Question: What type of tax is indicated in the document, personal property or real estate?
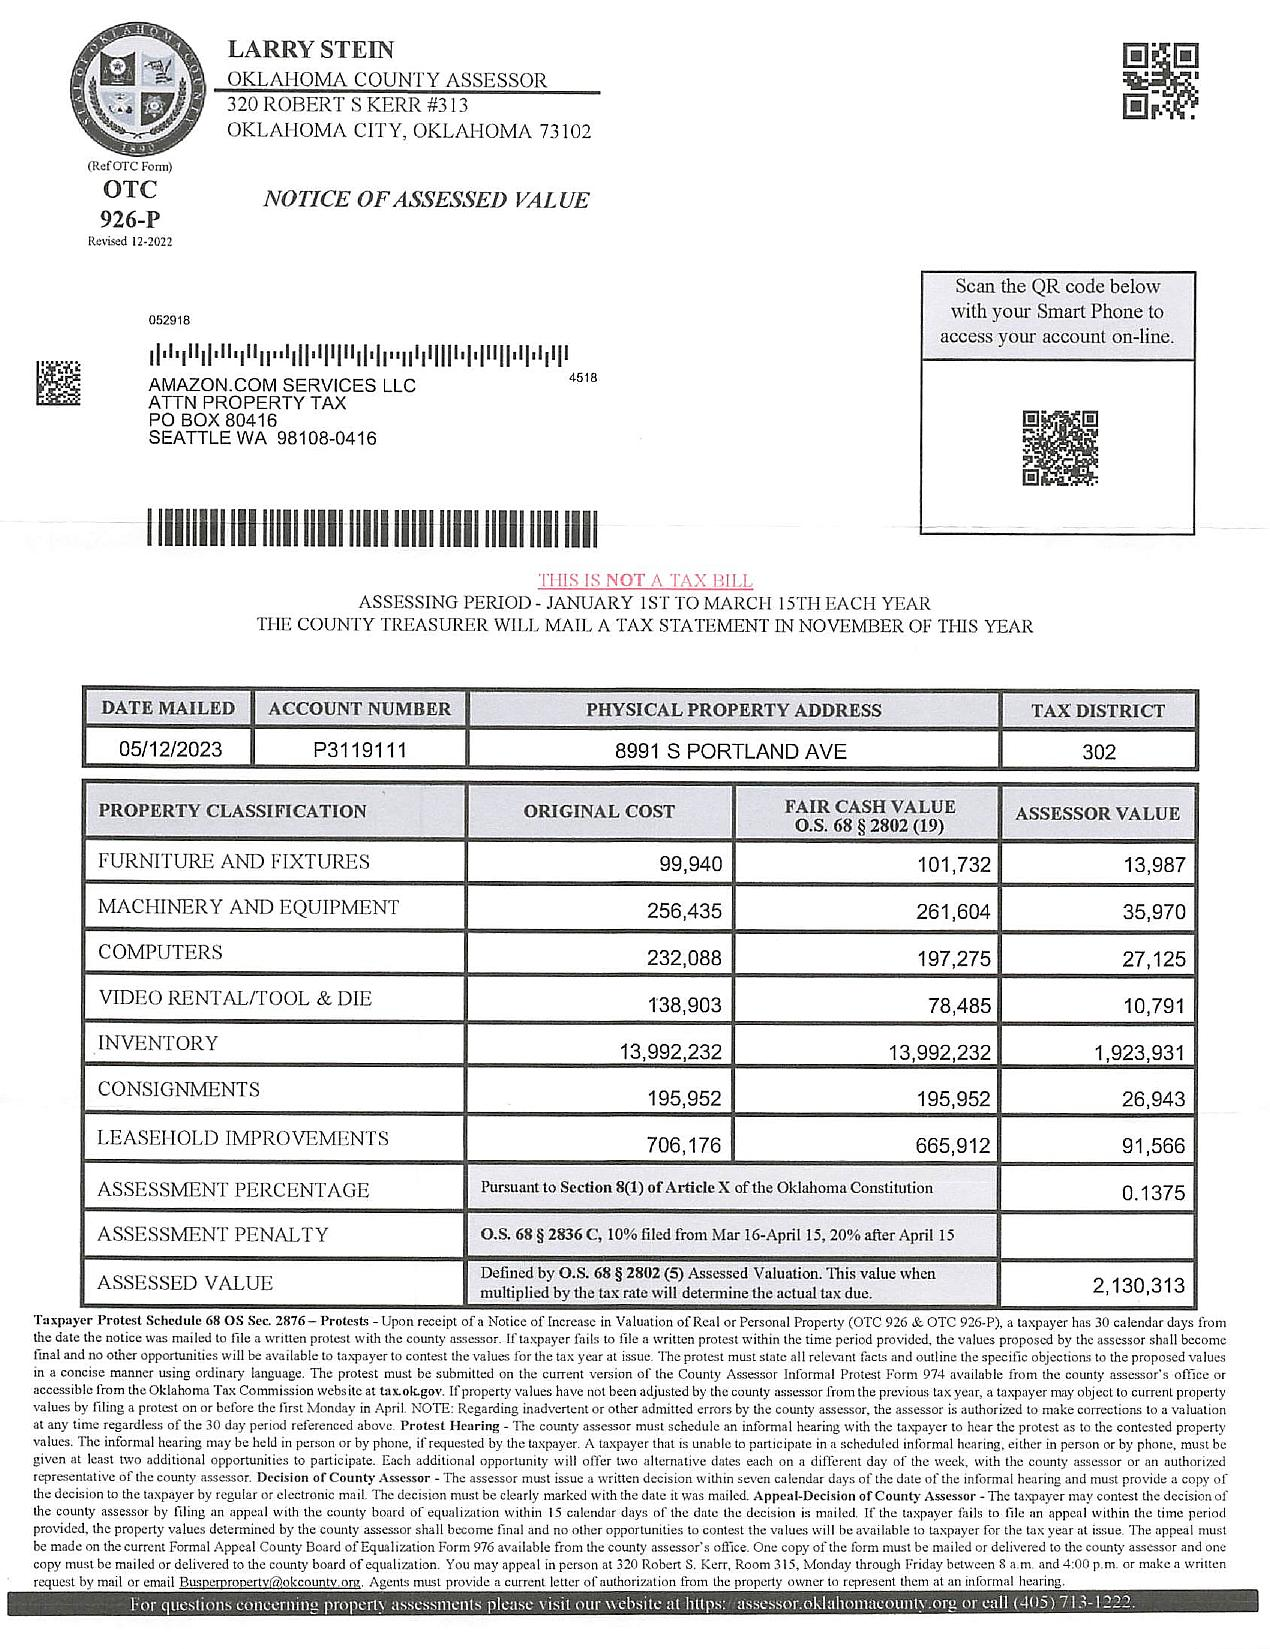
Answer: "Personal Property"